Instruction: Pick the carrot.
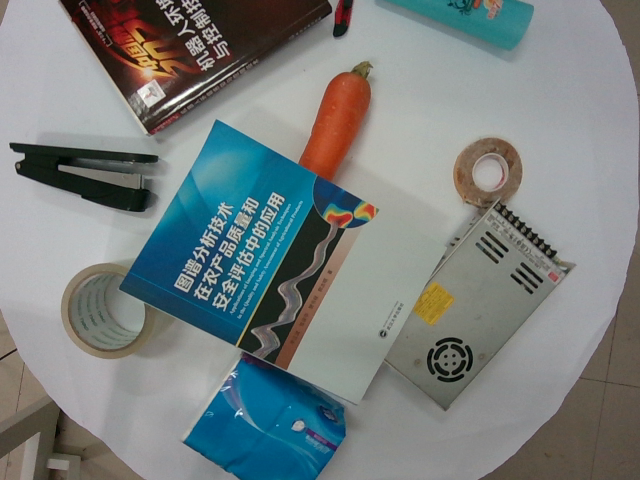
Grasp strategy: vertical